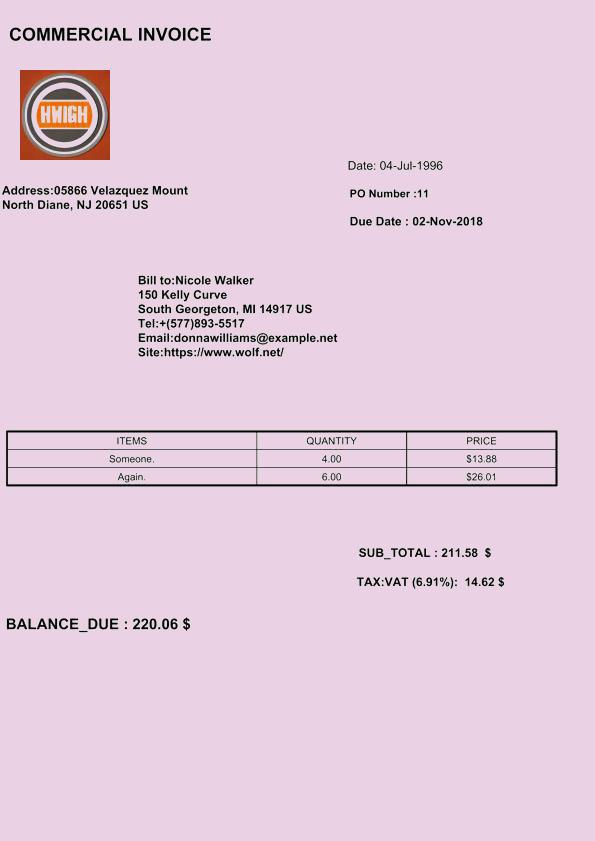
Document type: Invoice